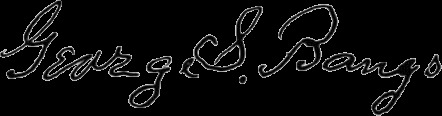
Signature of: george bangs